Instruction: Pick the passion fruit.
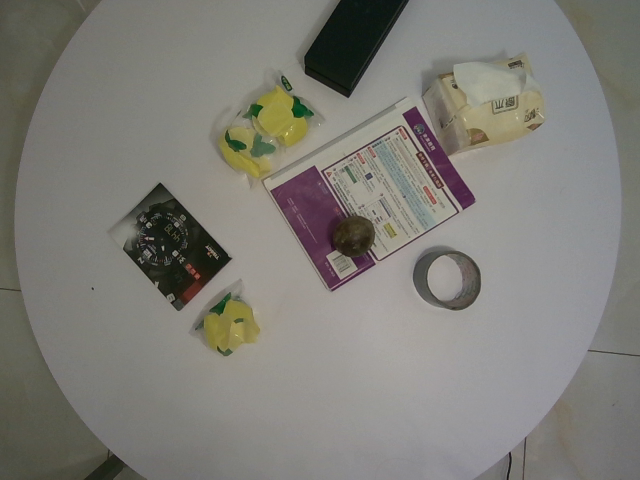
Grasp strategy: vertical